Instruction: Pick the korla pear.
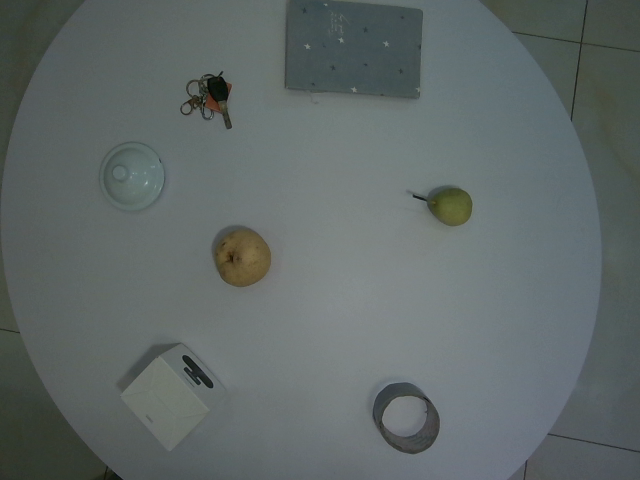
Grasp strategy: vertical